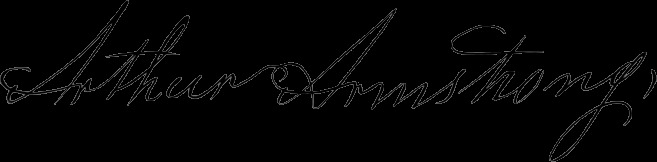
Signature of: arthur armstrong